Question: What type of tax is indicated in the document, personal property or real estate?
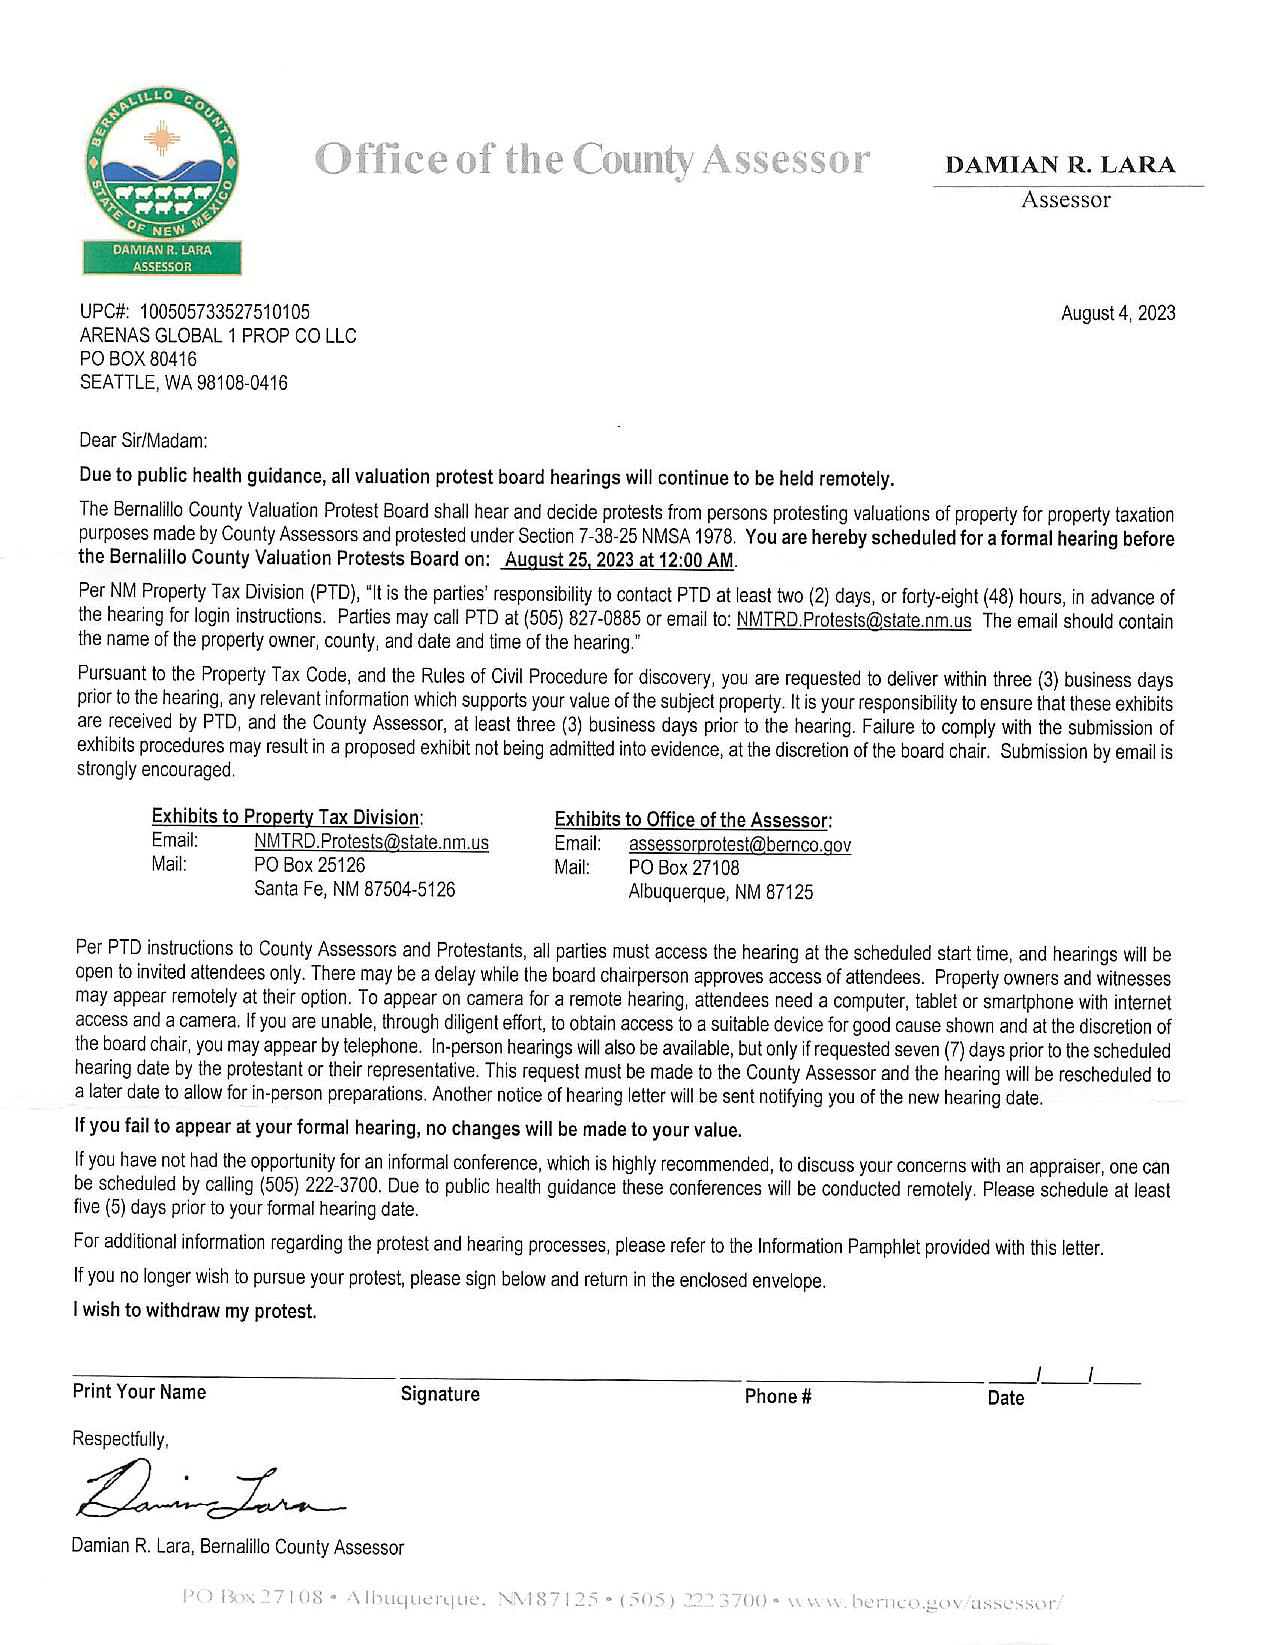
Answer: "Real Estate Tax"